Patient: Male, age 53
A 53-year-old man presented to our hospital with a 4-month history of cough and polypnea for 2 months. He was a former smoker and consumed 30 cigarettes daily for 40 years, and no particular personal or family medical history was reported. Physical examination showed stable vital signs, including blood pressure of 126/86 mmHg, pulse rate of 92 beats/min, respiratory rate of 20/min, and temperature of 36.4  C. Weakened breathing sounds were detected in the right lung. Cytokeratin fragment (CYFRA) 21-1 was elevated to 4.62 ng/mL, while other laboratory parameters were unremarkable. Bacteriology of sputum was negative for tubercle bacilli. The chest CT at admission showed a 5.9cmx3.9cm-sized lobular mass in the right hilar region with an irregular margin. The contrast-enhanced CT demonstrated heterogeneous enhancement of the mass, without necrosis or cavity, but with a contiguous tracheobronchial stenosis in the right upper-middle lobe. Adenopathy in the right hilar and mediastinum region was observed. Lesions did not demonstrate any cavitary, fiber, strips, and calcified shadow changes (Figure 1). Besides, distant metastasis was not found by an enhanced head magnetic resonance imaging, an enhanced abdominal CT and a full-body bone scan.
The patient underwent the TBLB in the hilar region, which showed that the mucosa in the right main bronchus swelled, and the right upper bronchial linear narrowed. When the tracheoscopy passed through the right middle bronchus, the mass in the hilar region was seen to invading the carina tracheal tube and easily to bleed when touched. Pathologic results by the TBLB revealed the mass in the right hilar region as chronic inflammation with necrosis, and the DNA fragment of Mycobacterium tuberculosis (Mtb) was found in the specimen (Figure 2). Considering that the patient had no history of tuberculosis and the CT scan showed no features of obsolete tuberculosis, the patient was diagnosed with TB. However, the CT and the TBLB findings still indicated highly possibility of coexisting lung cancer. Thus, the patient received a CT-guided percutaneous lung biopsy at the periphery of the same mass (Figure 3). The pathology showed a poorly differentiated squamous cell carcinoma (Figure 2).
Thus, the final main diagnosis was squamous cell lung cancer (cT4N2M0, stage IIIB). The second diagnosis was pulmonary TB. The patient was then suggested to start anti-TB treatment and assess chemotherapy with a readmission after anti-TB therapy for more than two weeks. Meanwhile, genetic testing for lung cancer was also recommended to conduct for the further evaluation of possible targeted drug therapy. Unfortunately, the patient was discharged after diagnosed with lung squamous cell carcinoma in consideration of medical expenses and poor prognosis. No more data was collected, and the patient died 6 months later in the telephone return visit.
Keywords: case report, pulmonary tuberculosis, squamous cell carcinoma
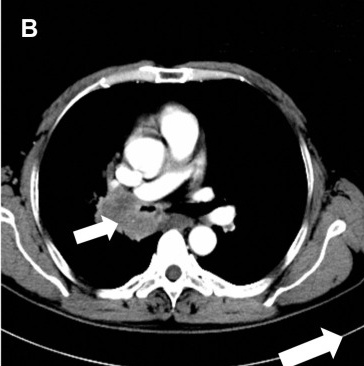
Image caption: Chest CT on admission. The lung window of the left upper lobar bronchus level.